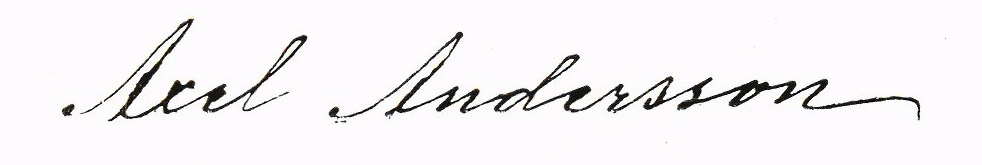
Signature of: axel andersson i kroken